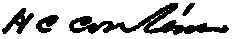
Signature of: henry clark corbin